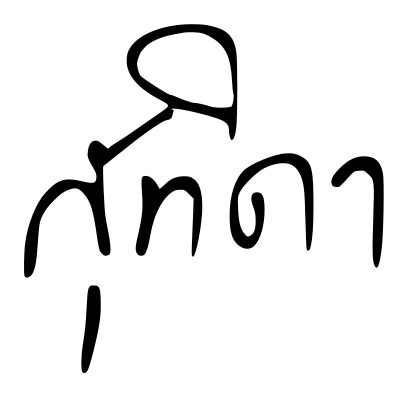
Signature of: queen suthida